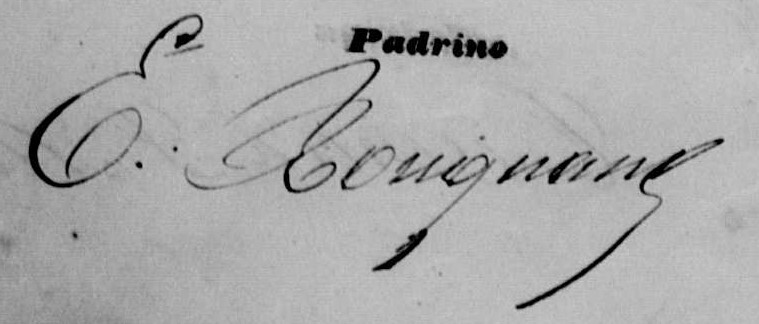
Signature of: ernest rouquaud